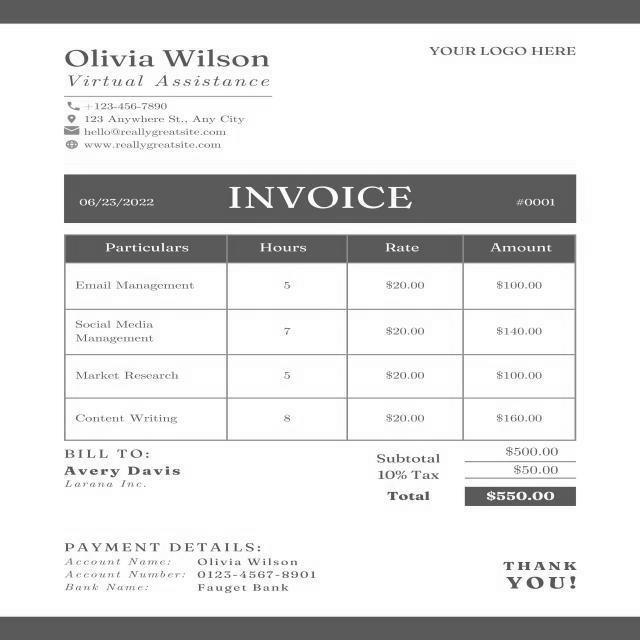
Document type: Invoice